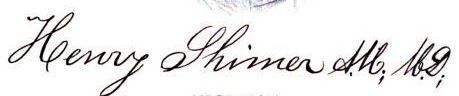
Signature of: henry shimer